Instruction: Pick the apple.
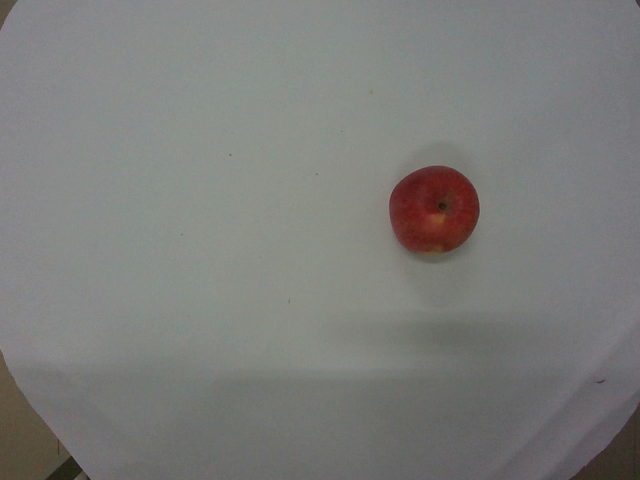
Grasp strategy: vertical